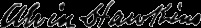
Signature of: alvin hawkins